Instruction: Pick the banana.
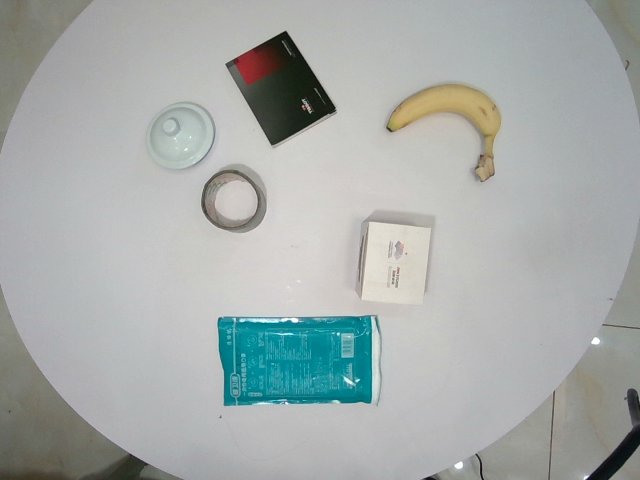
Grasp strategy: vertical